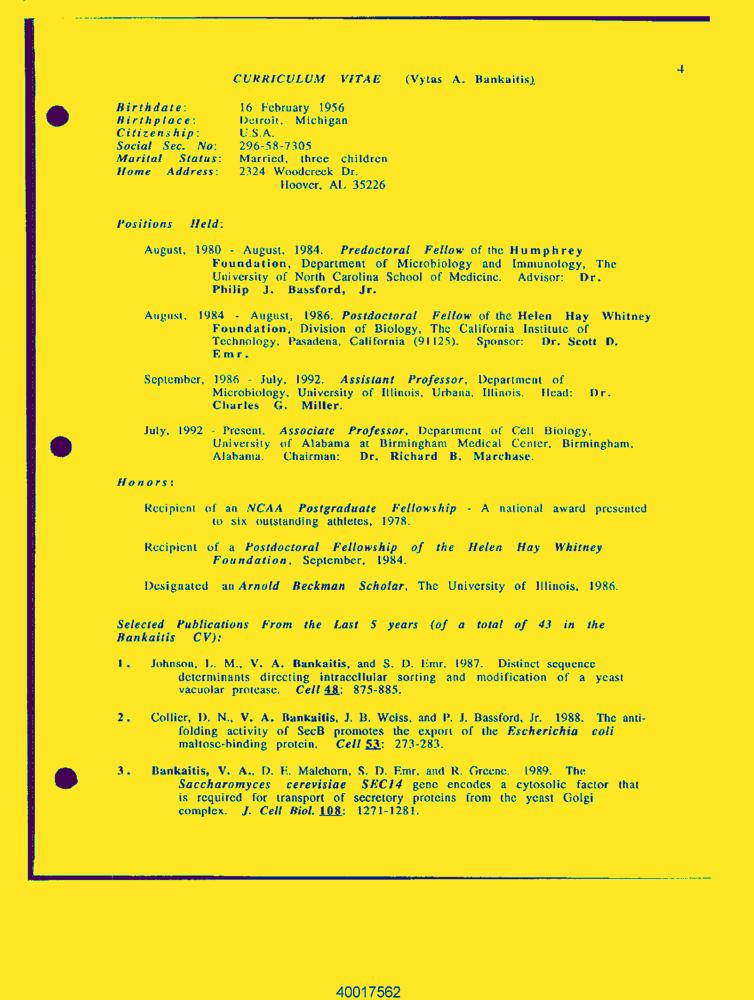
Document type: Resume-Doc